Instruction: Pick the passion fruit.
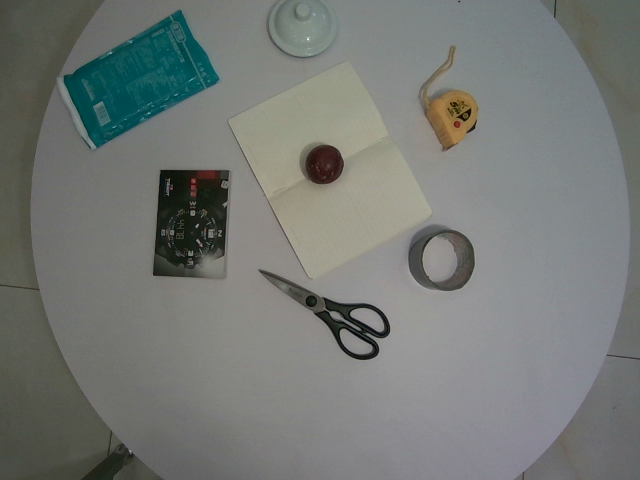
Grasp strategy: vertical